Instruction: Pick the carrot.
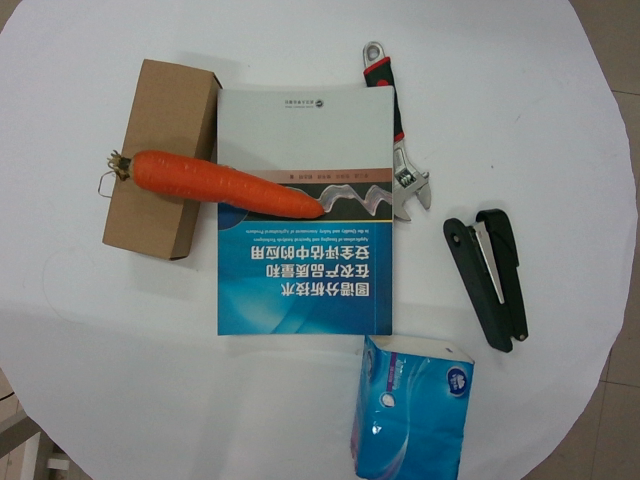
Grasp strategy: vertical